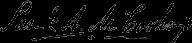
Signature of: samuel a mccoskry